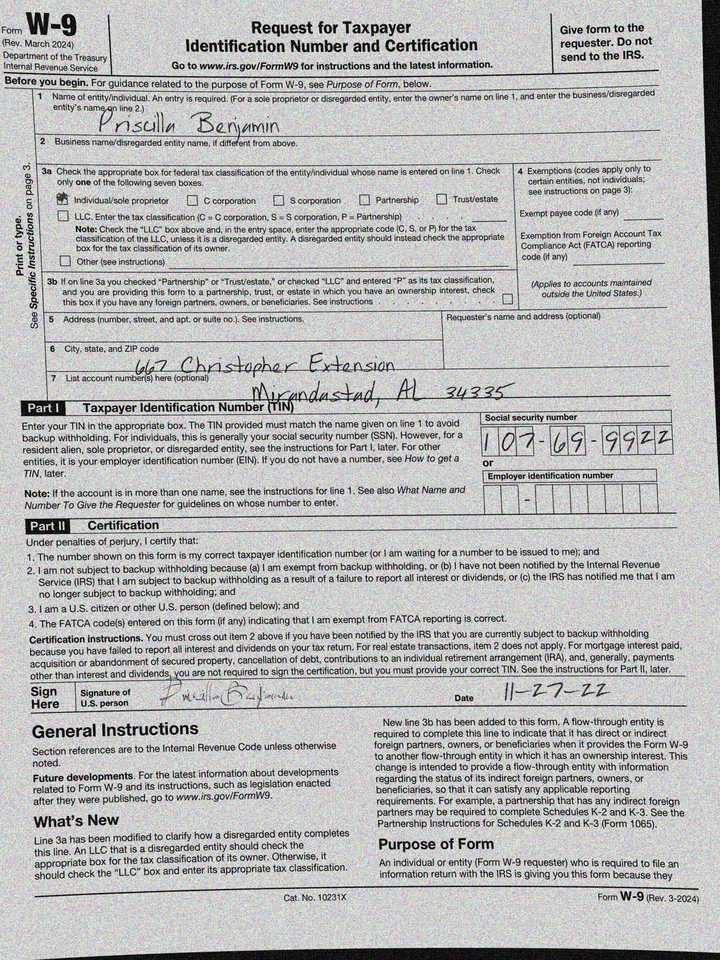
adr1: 667 Christopher Extension
adr2: Mirandastad, AL 34335
cbx: yes
ssn: 107699922
enm: Priscilla Benjamin
sdt: 11-27-22